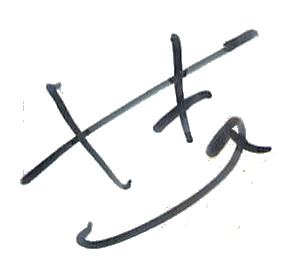
Signature of: saki shinkai